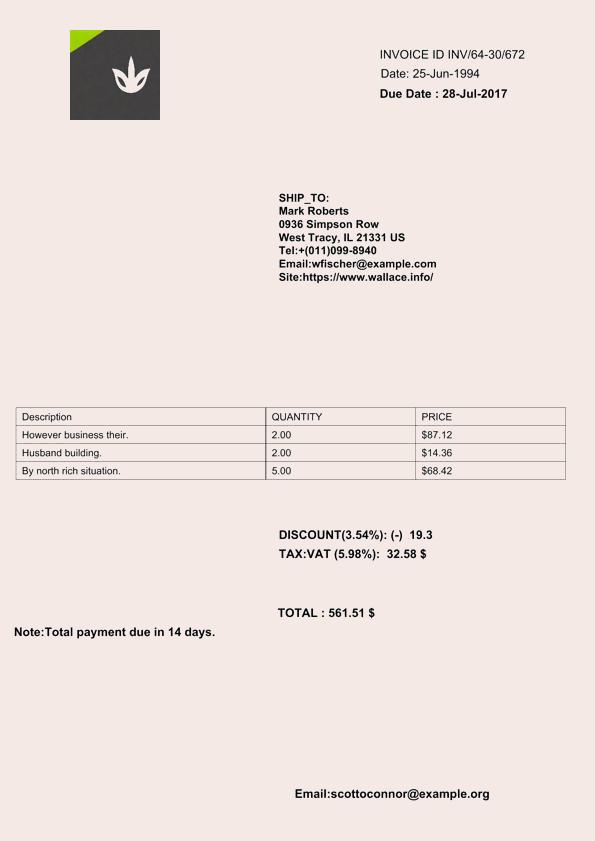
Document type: Invoice